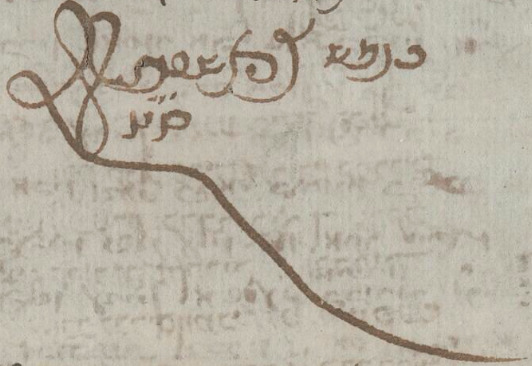
Signature of: tzvi ashkenazi